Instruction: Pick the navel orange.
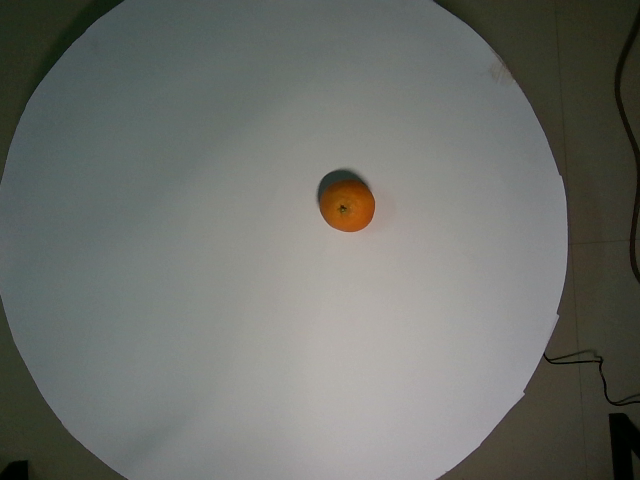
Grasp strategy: vertical